Question: What is the suspected problem?
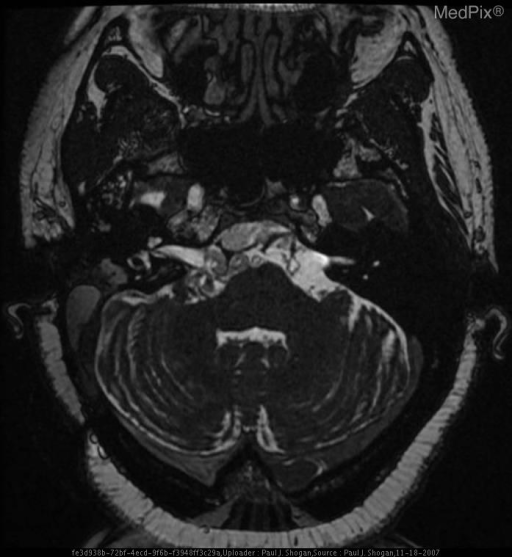
Answer: The findings suggest Noncontrast CT:  The patient is status post right suboccipital craniotomy.  There is a subtle area of hypoattenuation off-midline to the right, anterior and lateral to the pons.

Contrast enhanced CT demonstrates a subtle area of nonenhancing hypoattenuation off-midline to the right, anterior and lateral to the medulla.

MRI:

Sagittal T1-weighted FLAIR demonstrates expansion of the prepontine cistern, and enlargement of the CSF space anterior to the proximal cervical spinal cord and medulla, with displacement of the medulla posteriorly.  This space contains an extra-axial mass, demonstrating heterogeneous signal intensity.

Coronal T2-weighted FLAIR demonstrates heterogeneous signal intensity in the prepontine cistern.

Axial T1 weighted images demonstrates the prepontine cistern extra-axial mass that is near CSF signal intensity with enlargement of the pre-medullary cistern.

Axial T2 weighted images demonstrates the lamellated mass, which is heterogenous in signal intensity posterior to the hypophsial fossa and anterior to the basilar artery.

Axial T1-weighted image with gadolinium demonstrates no significant enhancement of the extra-axial mass.

Axial Diffusion Weighted image demonstrate restricted diffusion.

Sagittal 3D FIESTA demonstrates low signal in the prepontine cistern, and enlargement of the CSF space anterior to the proximal cervical spinal cord and medulla.

Axial 3D FIESTA image demonstrates low signal intensity in the prepontine cistern, medial to cranial nerve V, and adjacent to the right cranial nerve VII and VIII complex.. Axial 3D FIESTA image demonstrates low signal intensity in the prepontine cistern, adjacent to the right cranial nerve VII and VIII complex.. The patient might have a history of 52 yo female with complaint of hearing loss..